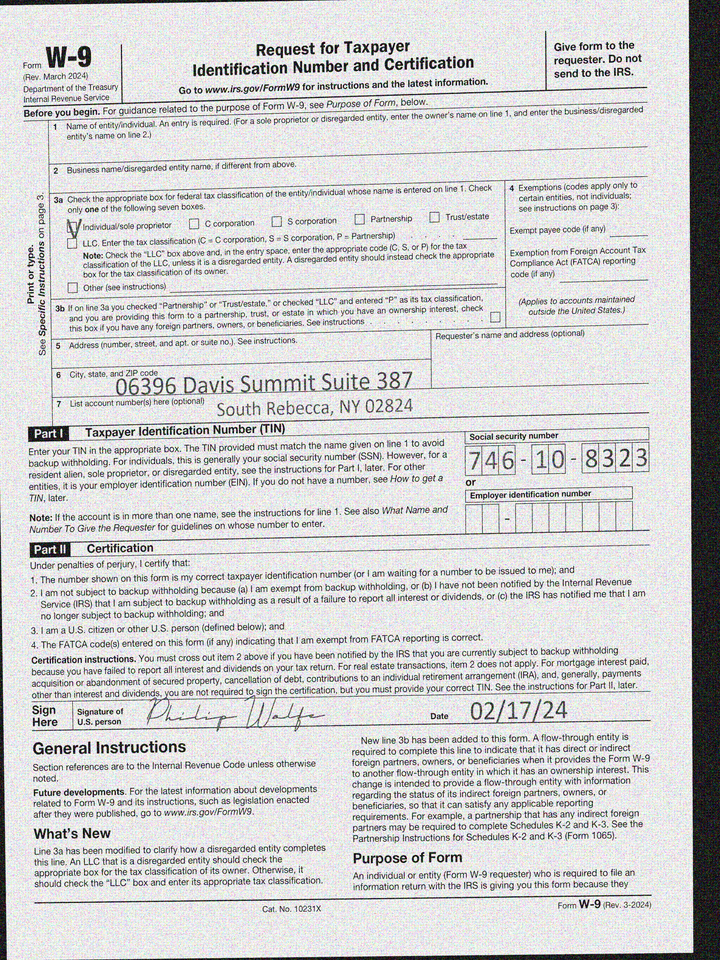
adr1: 06396 Davis Summit Suite 387
adr2: South Rebecca, NY 02824
cbx: yes
ssn: 746108323
sdt: 02/17/24